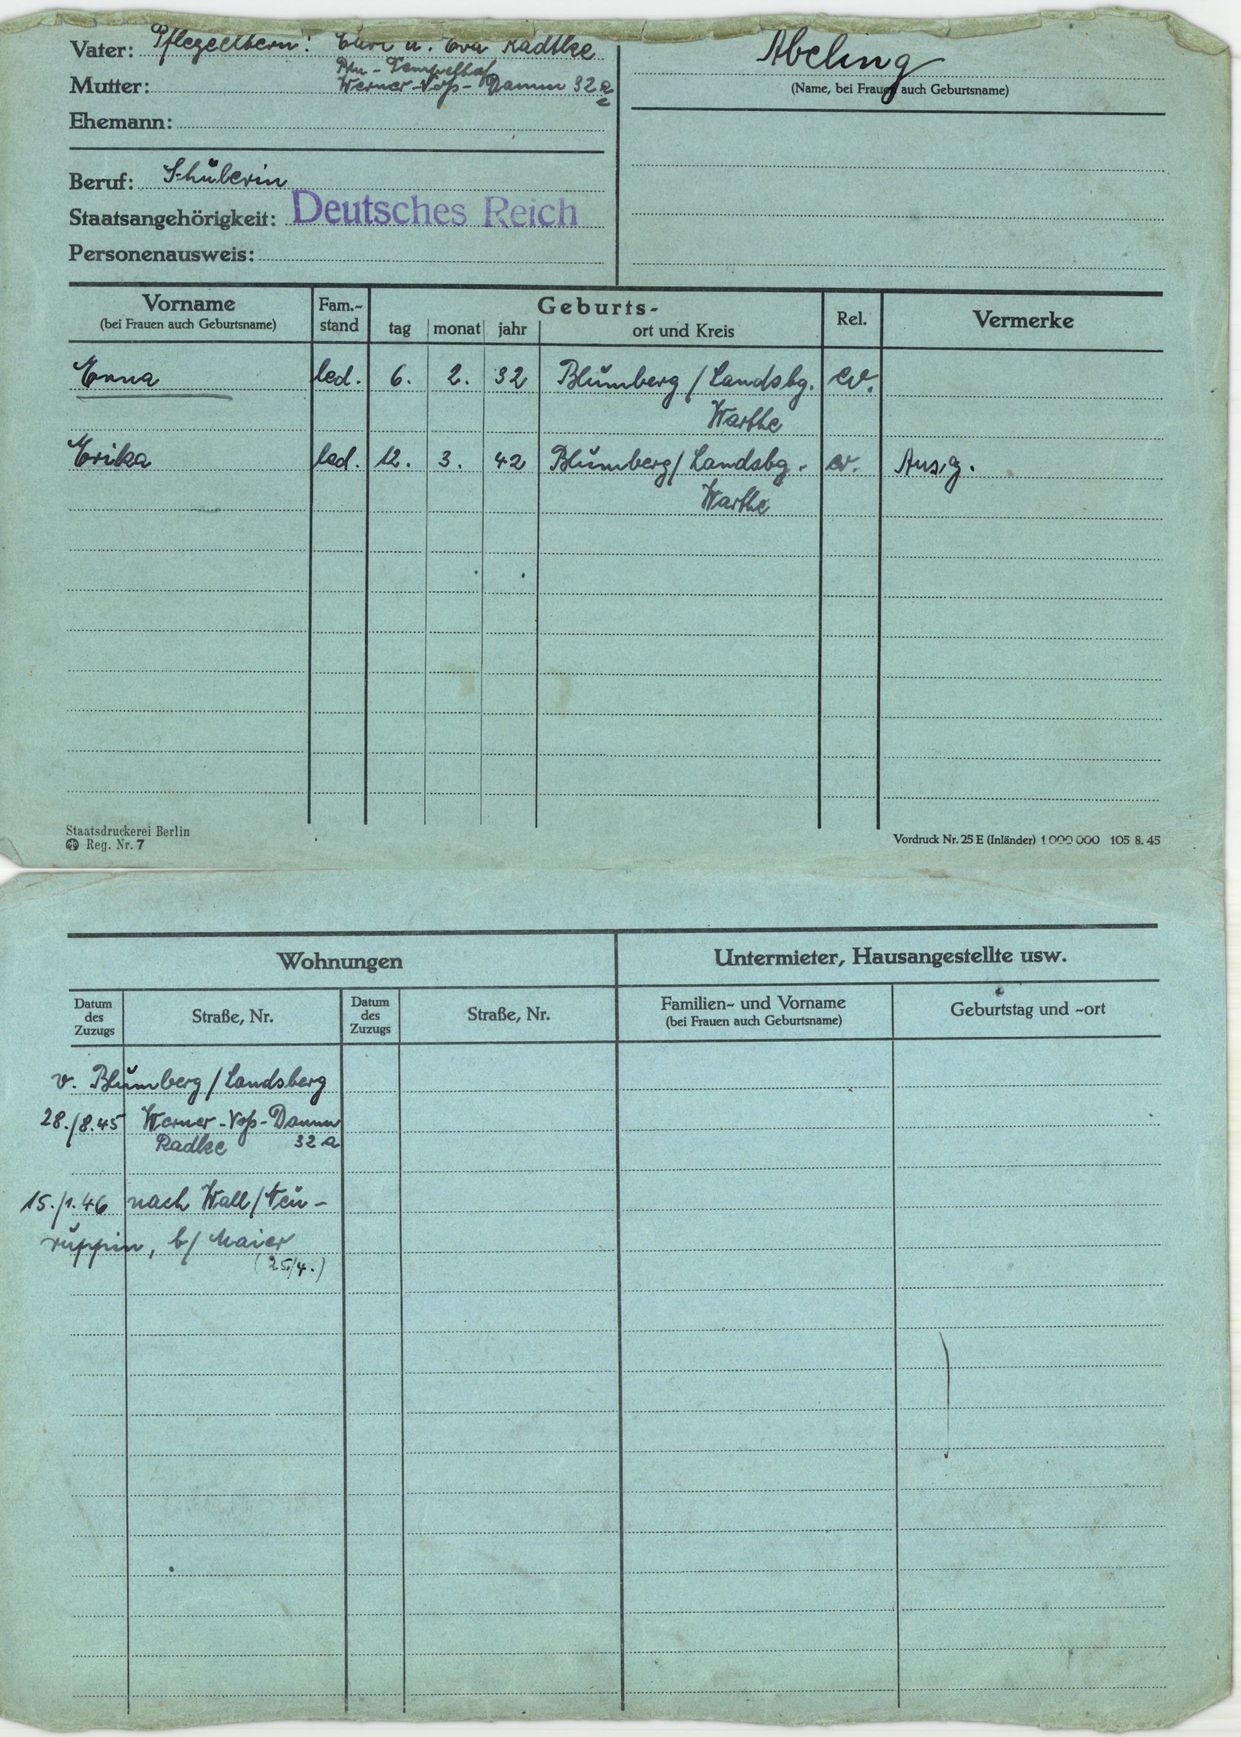
Abeling